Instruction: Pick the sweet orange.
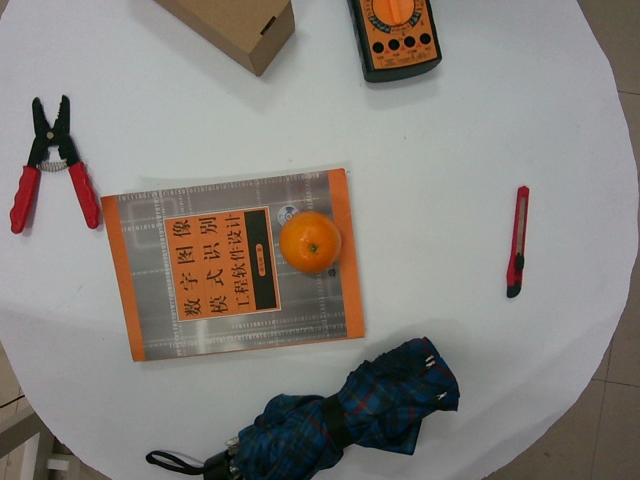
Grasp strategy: vertical